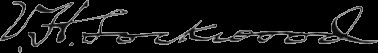
Signature of: virgil homer lockwood